Question: What is the name of the tenant mentioned in the document?
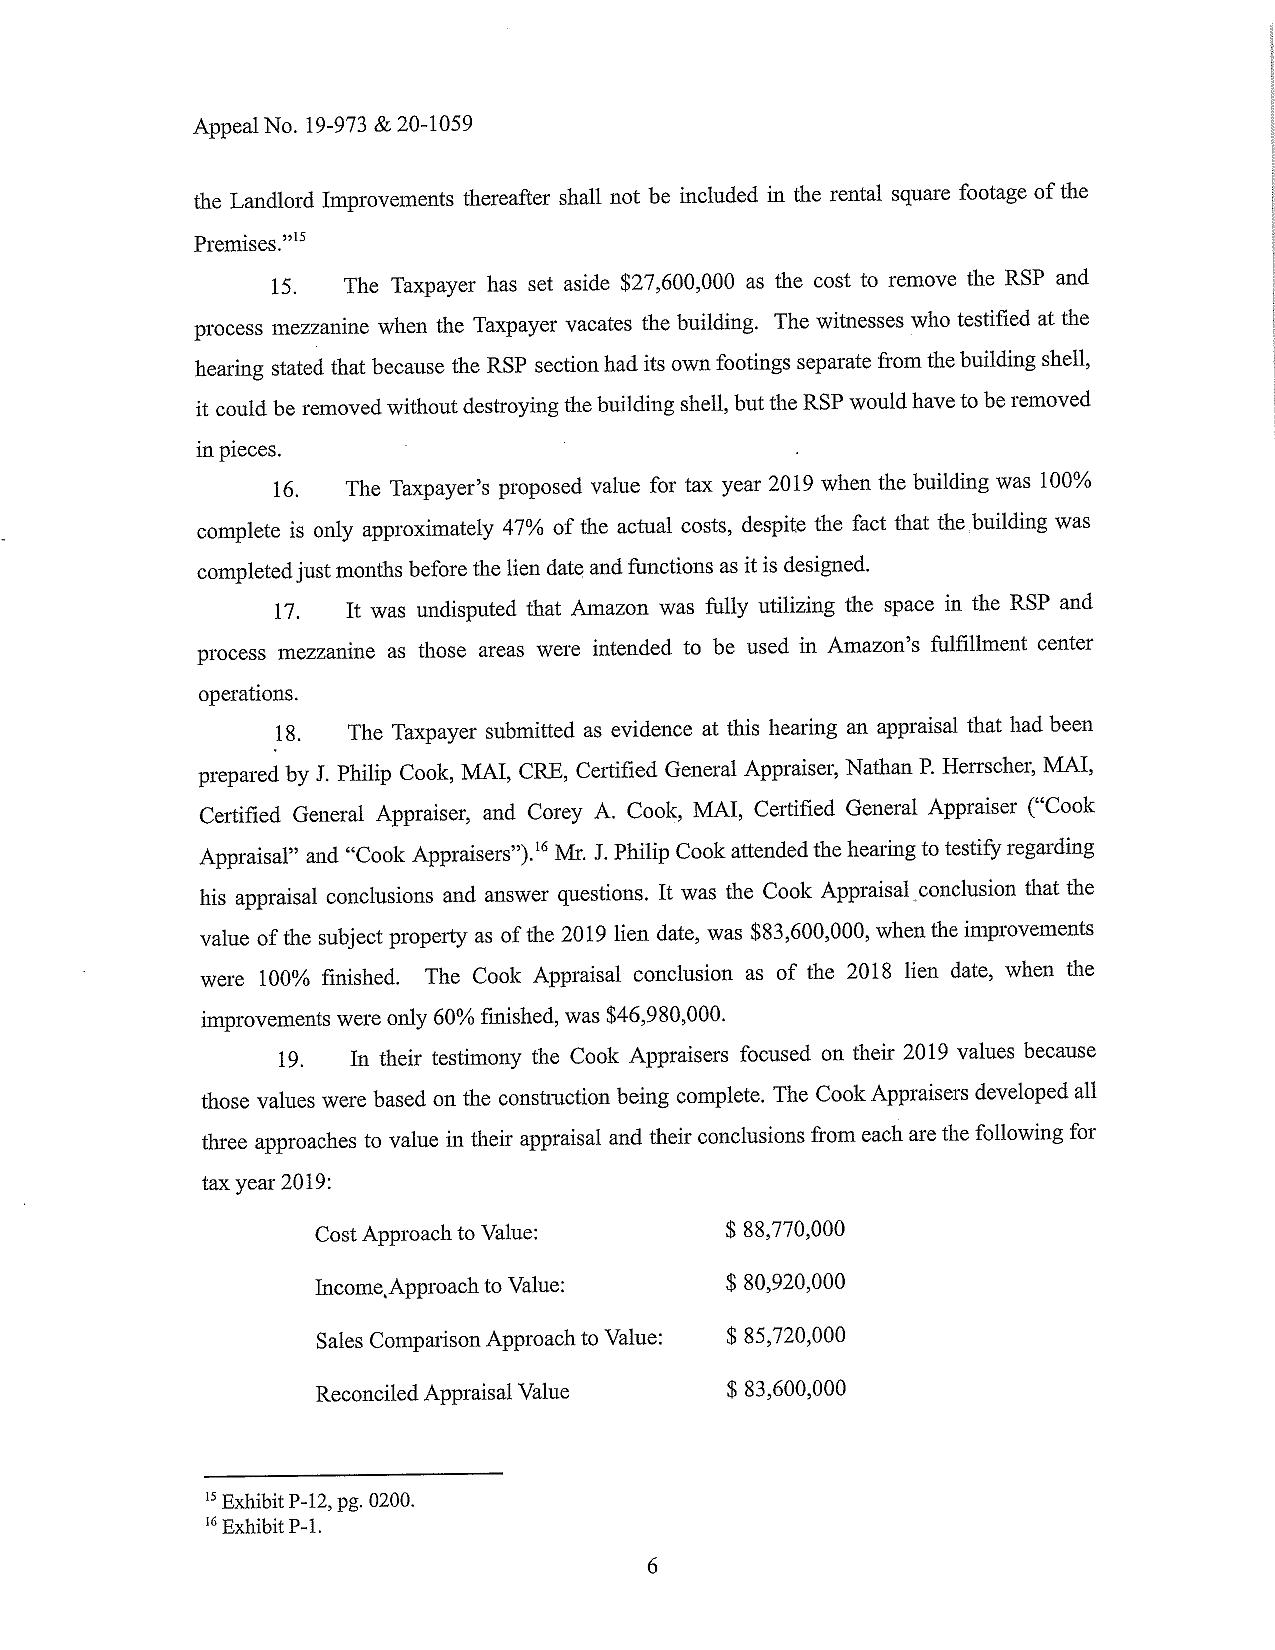
Answer: "Amazon"